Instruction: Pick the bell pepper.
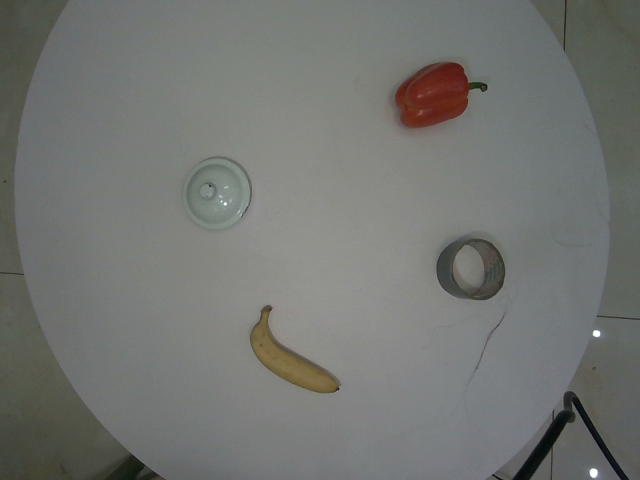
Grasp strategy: vertical